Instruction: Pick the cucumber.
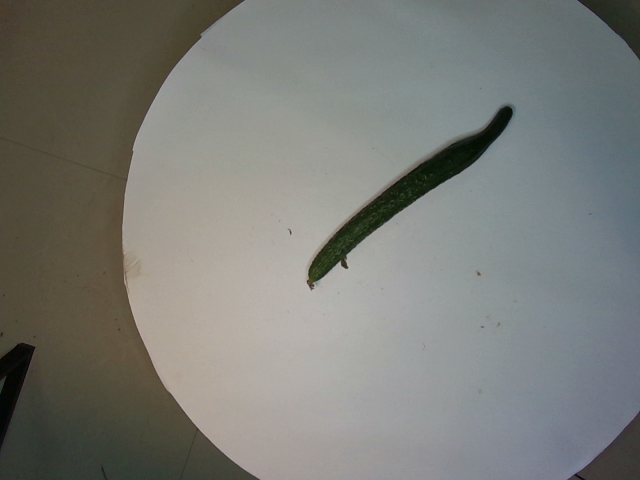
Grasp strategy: vertical